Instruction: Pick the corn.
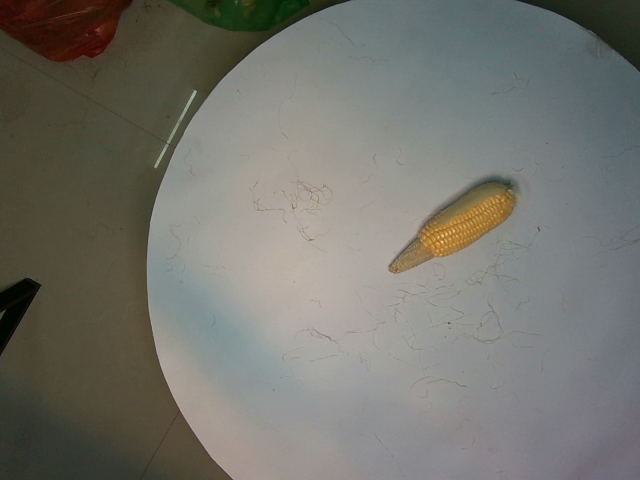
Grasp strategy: vertical